Identify and extract the amount in words, amount in numbers, payee name, cheque date, and bank name from the image.
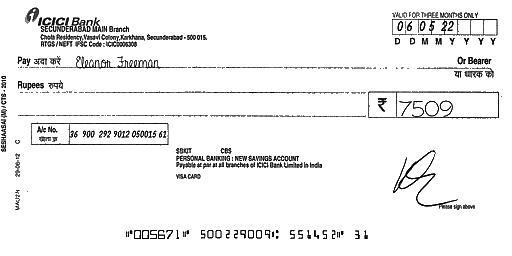
amt_in_words:
amt_in_figures: 7509
payee_name: Eleanor Freeman
bank_name: ICICI Bank
cheque_date: 06/05/22